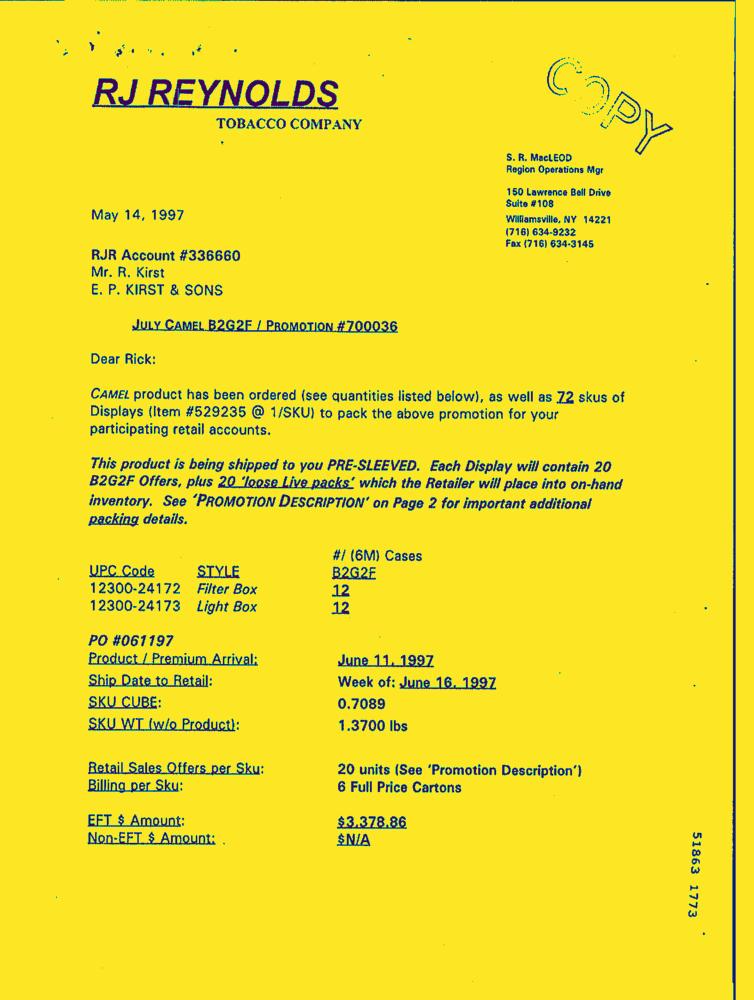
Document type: Letter-Doc